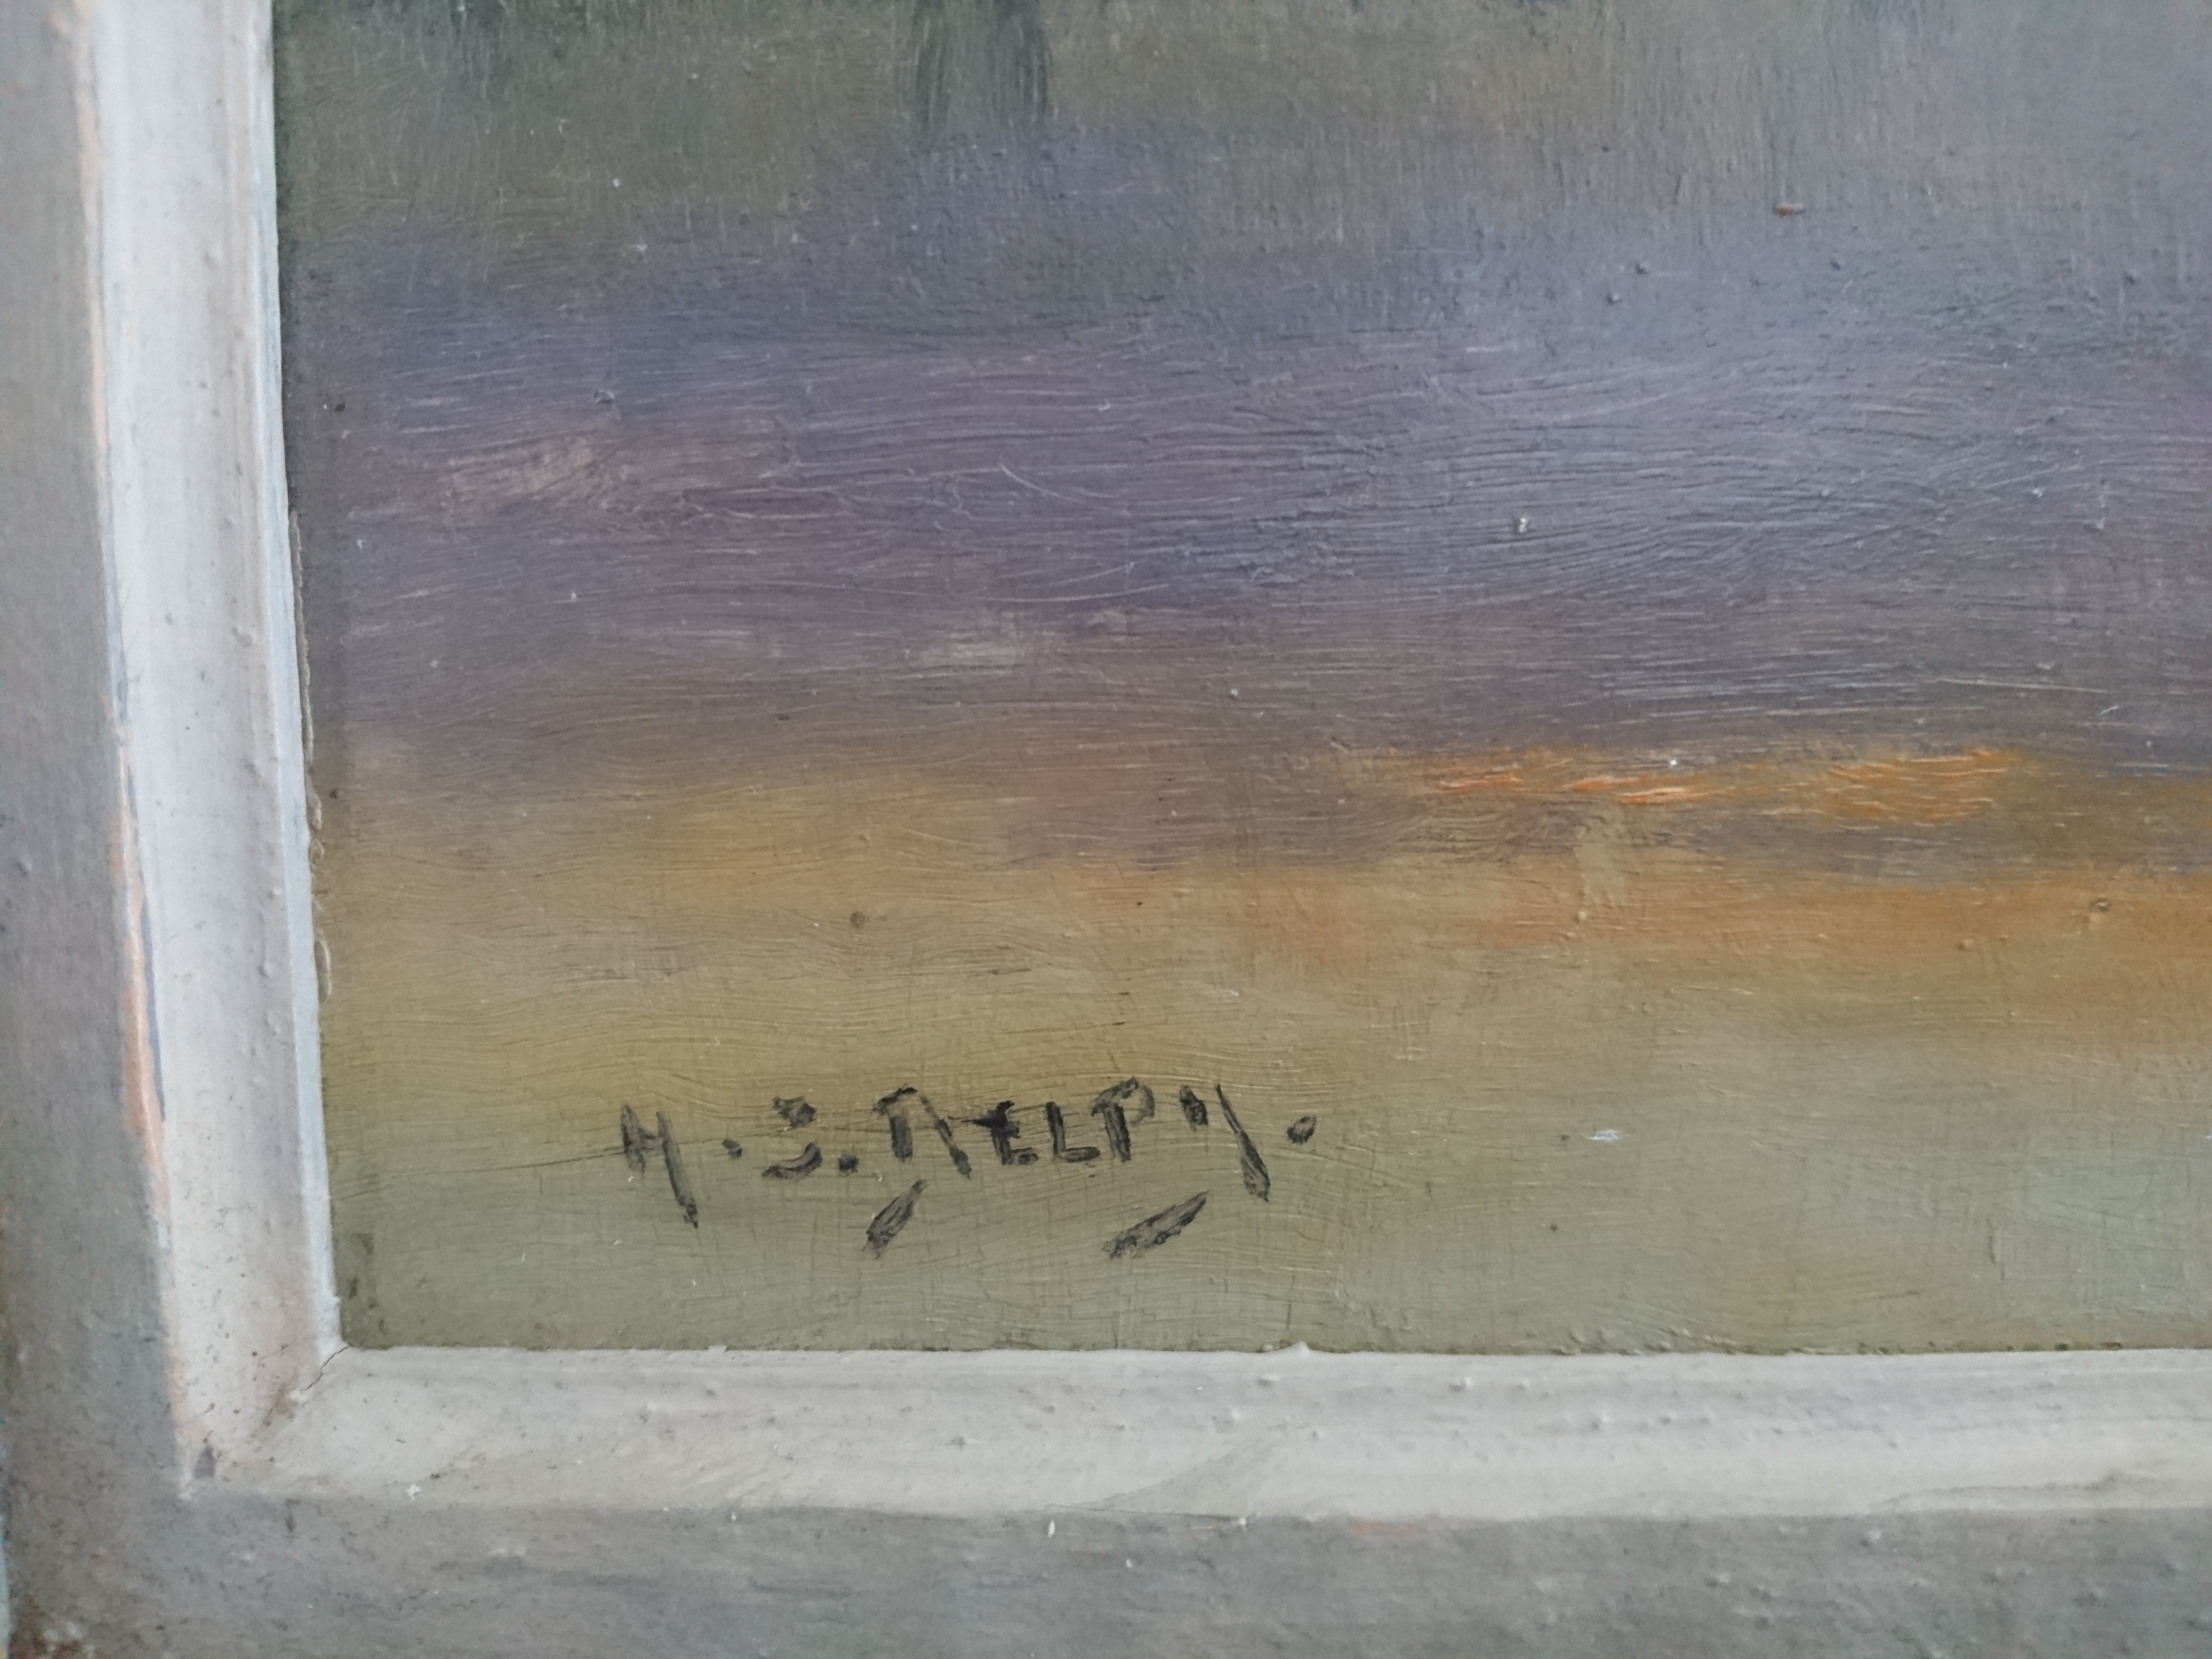
Signature of: jacques henry delpy